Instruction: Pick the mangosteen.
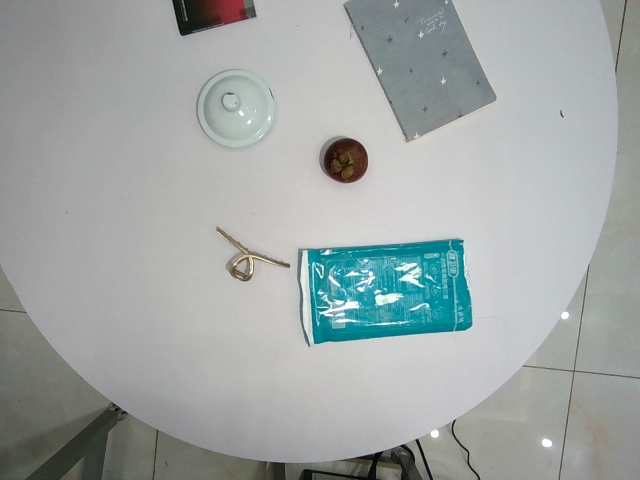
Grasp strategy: vertical